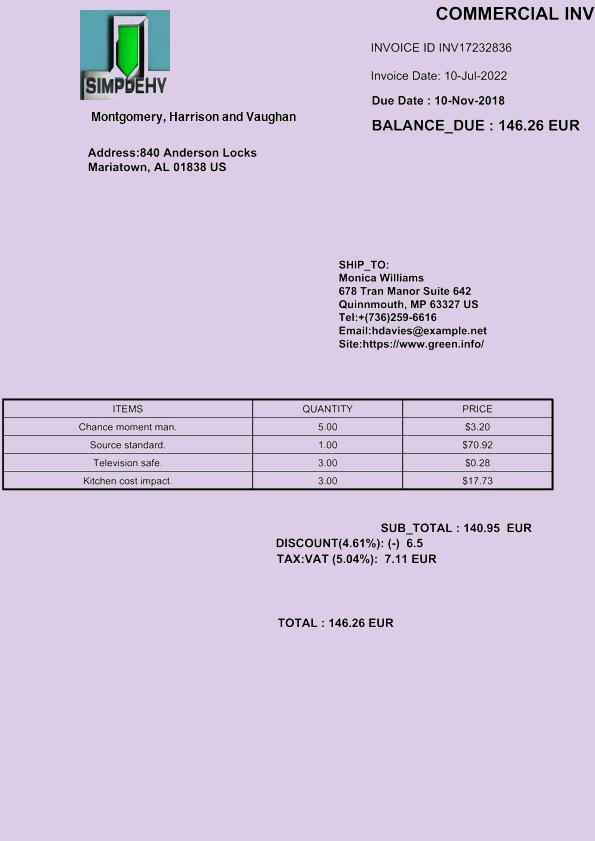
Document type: Invoice